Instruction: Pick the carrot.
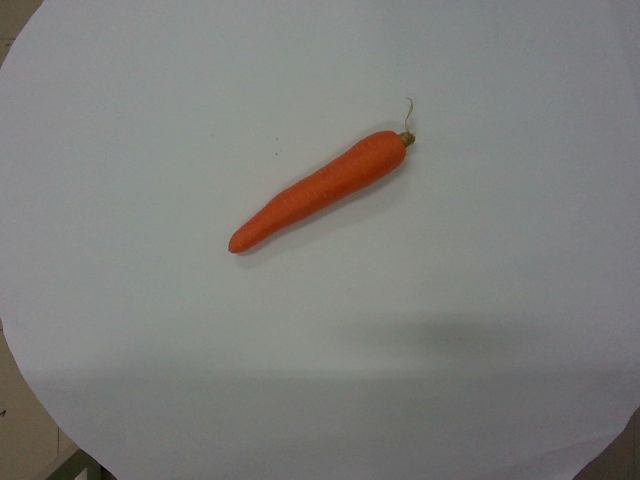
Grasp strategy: vertical